Question: Can you provide the account number mentioned in the document?
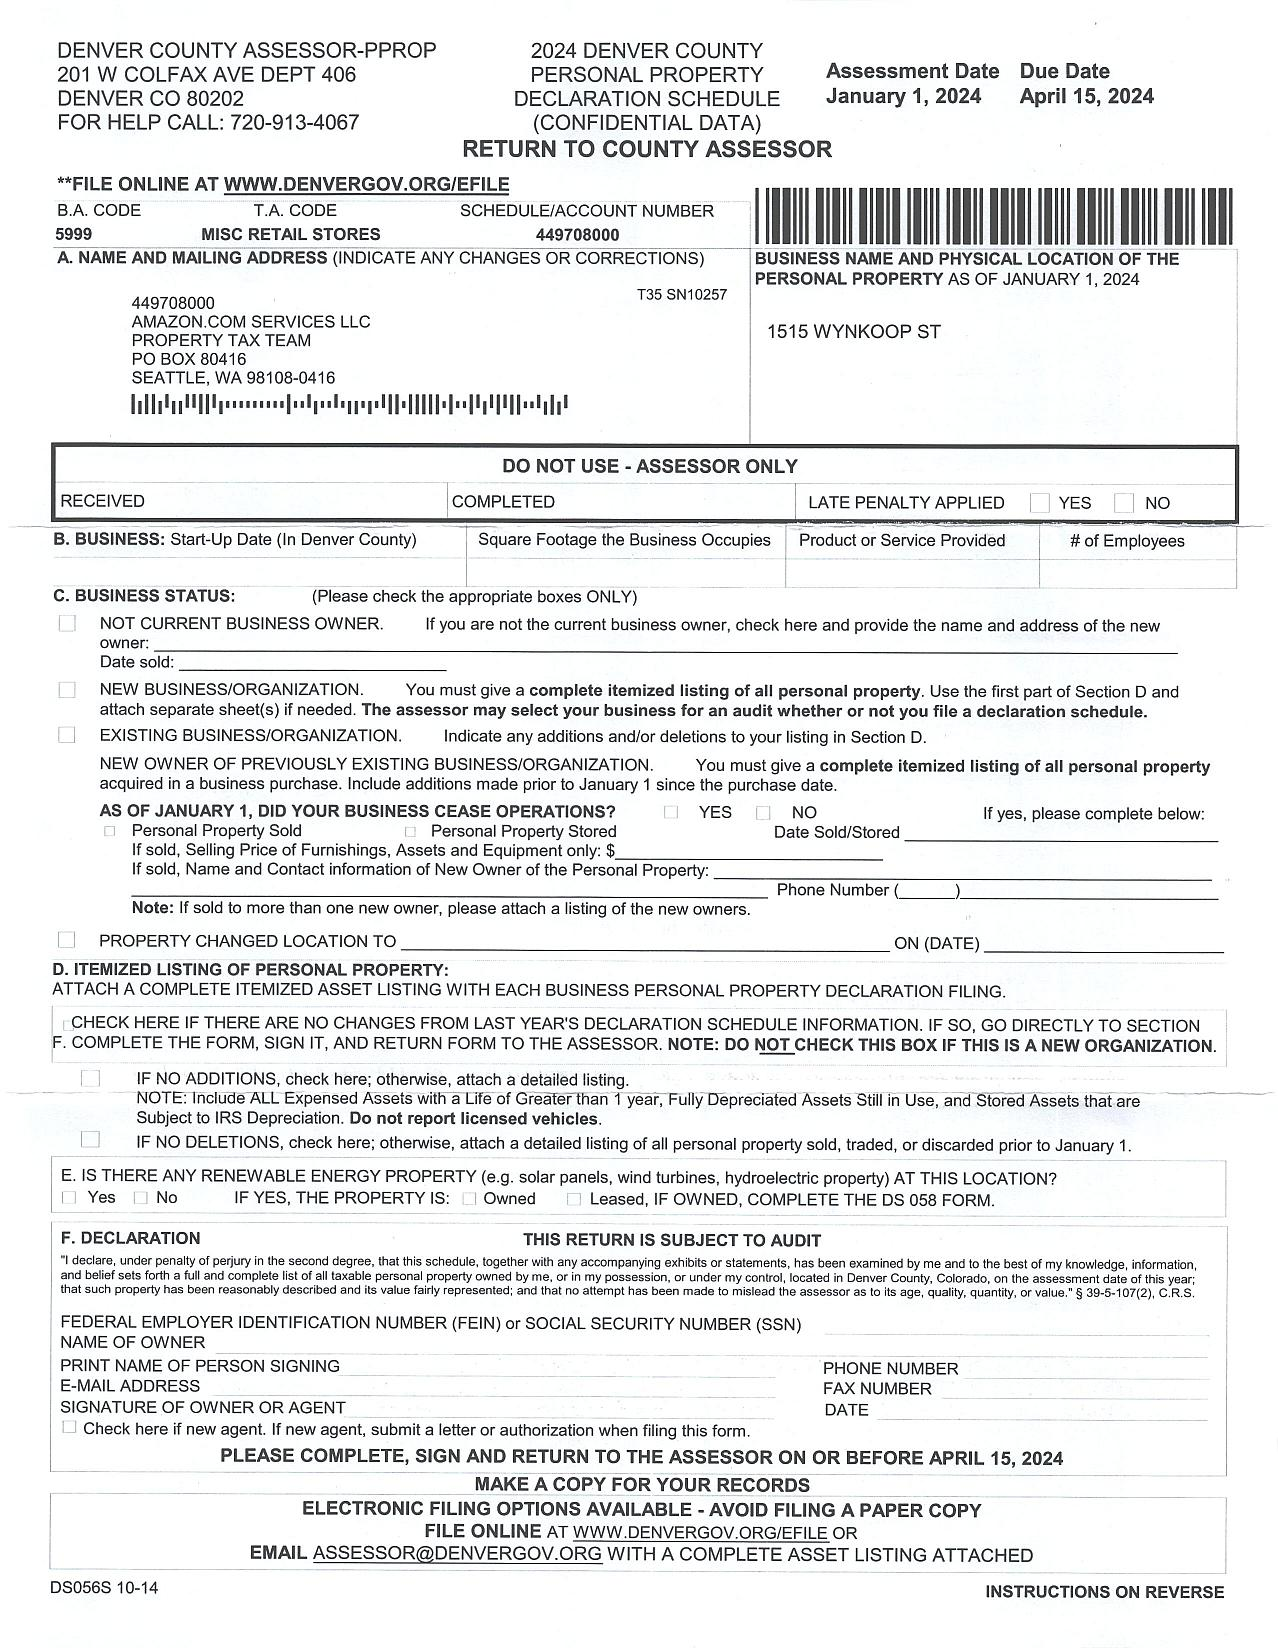
Answer: "449708000"